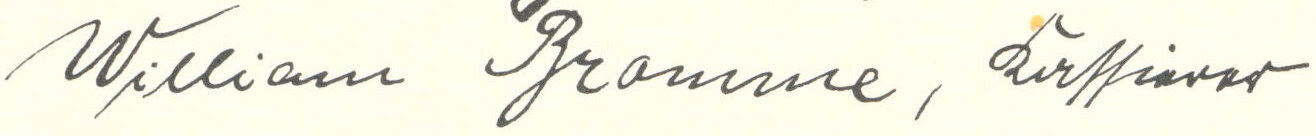
Signature of: william bromme